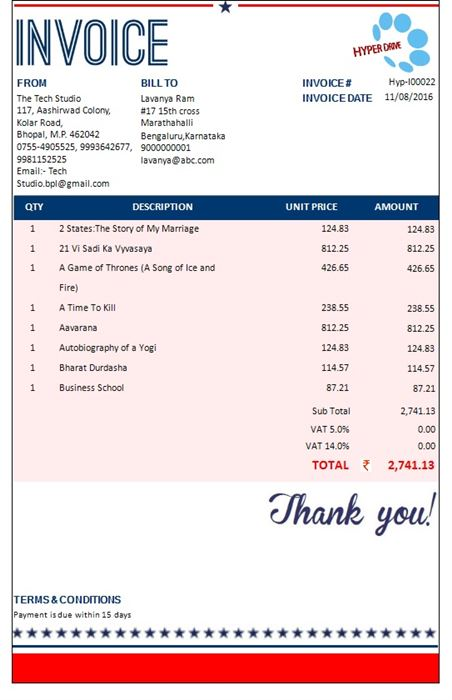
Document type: Invoice